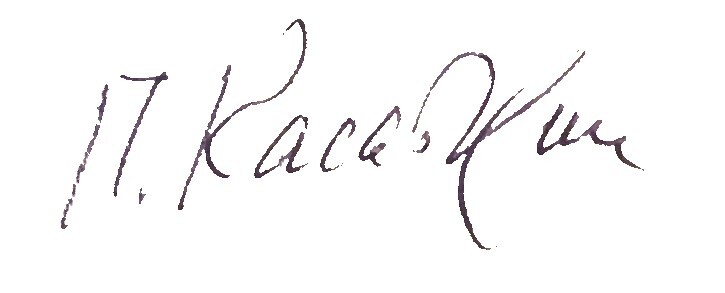
Signature of: pawel jefimowitsch kassatkin